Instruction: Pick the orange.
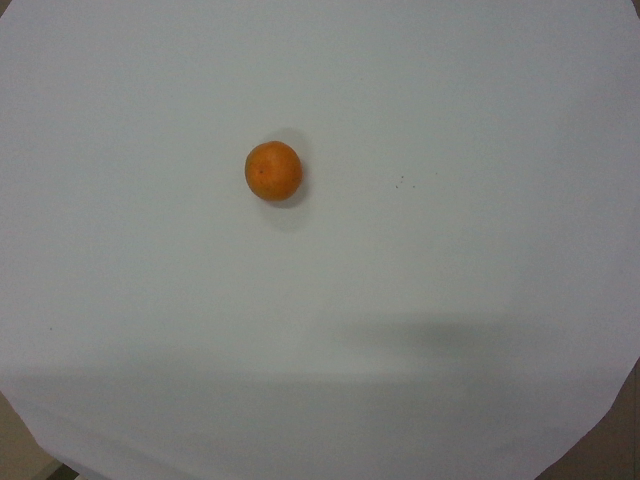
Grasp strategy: vertical